Question: What is the mailing or notice date provided in the document?
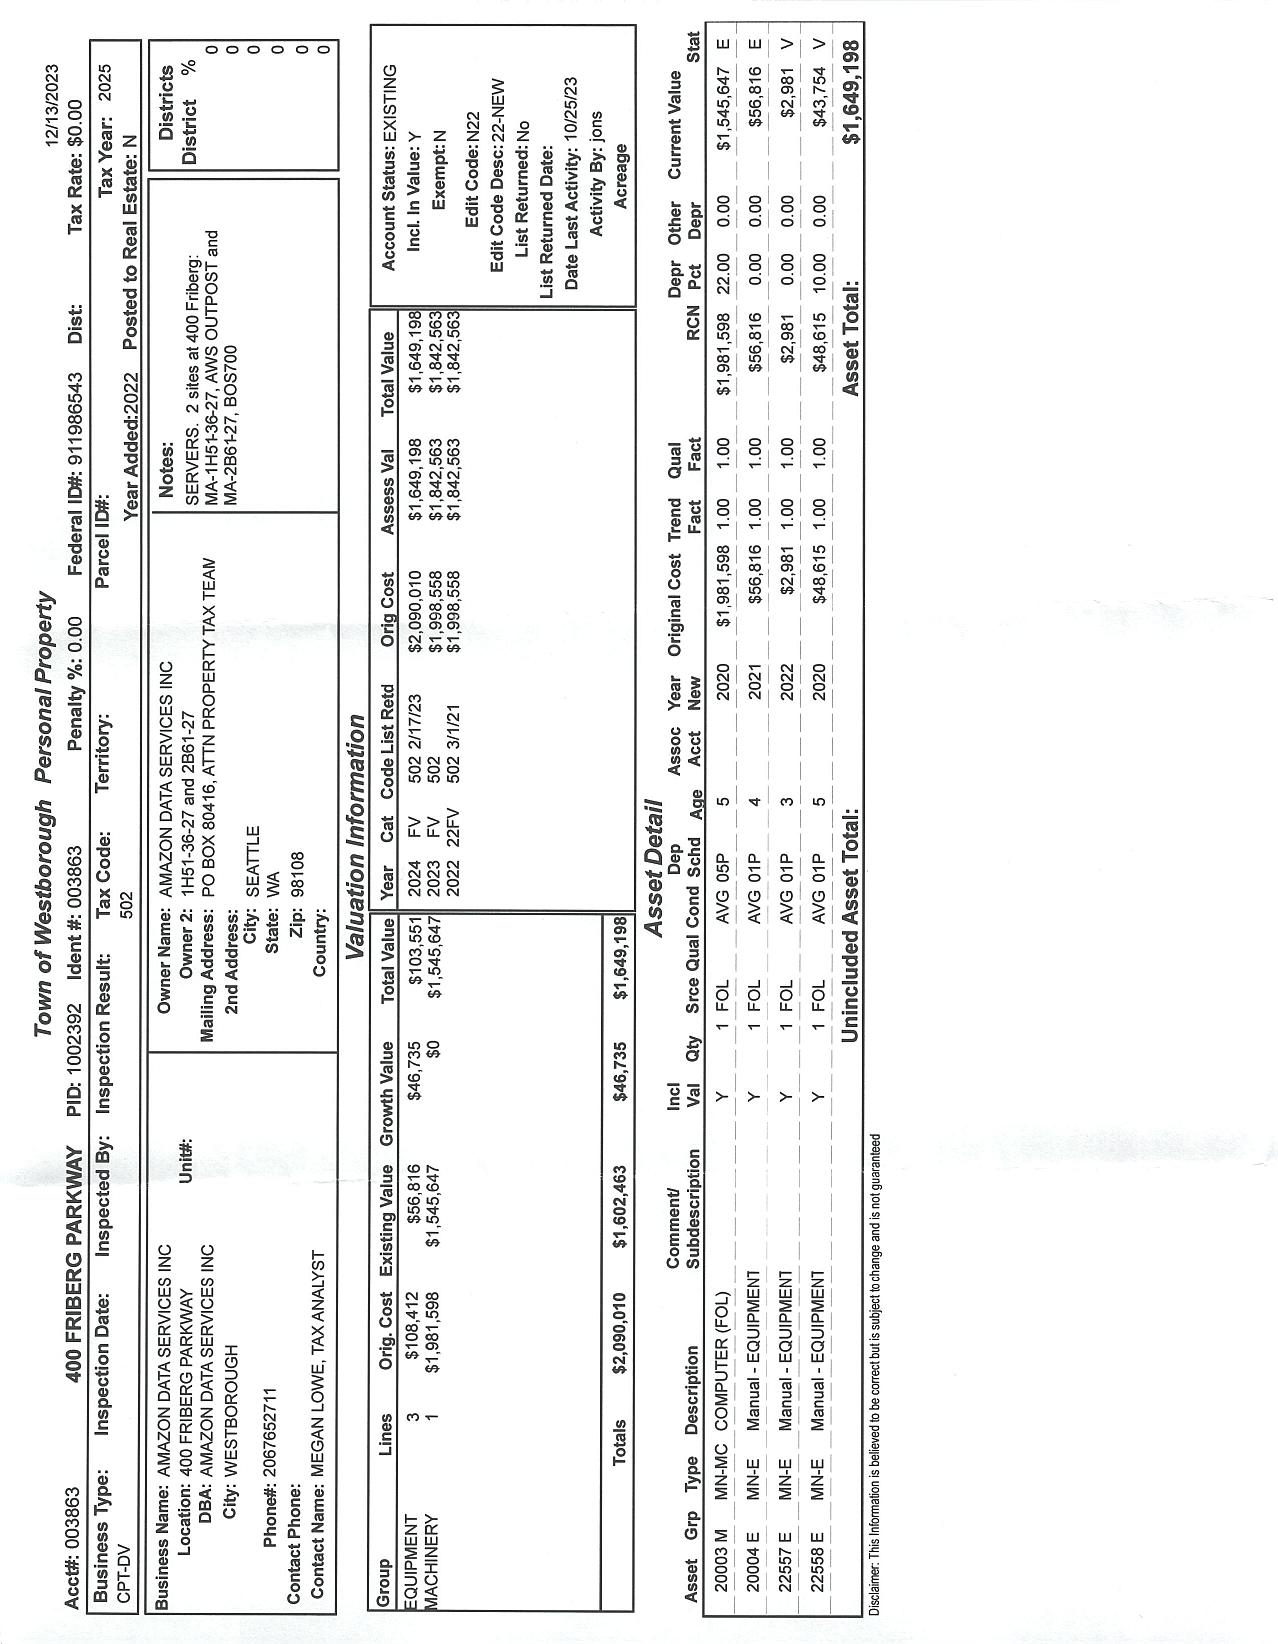
Answer: "12/13/23"